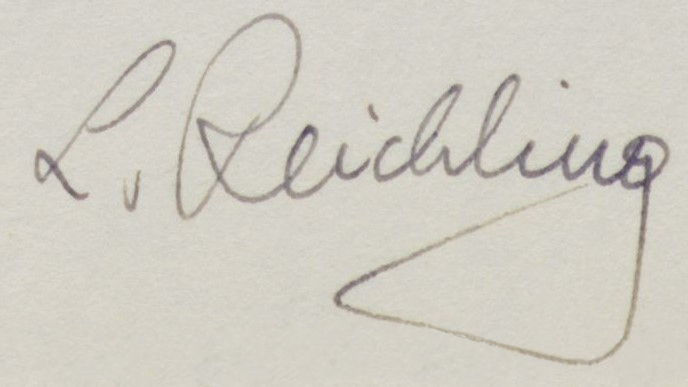
Signature of: léopold reichling